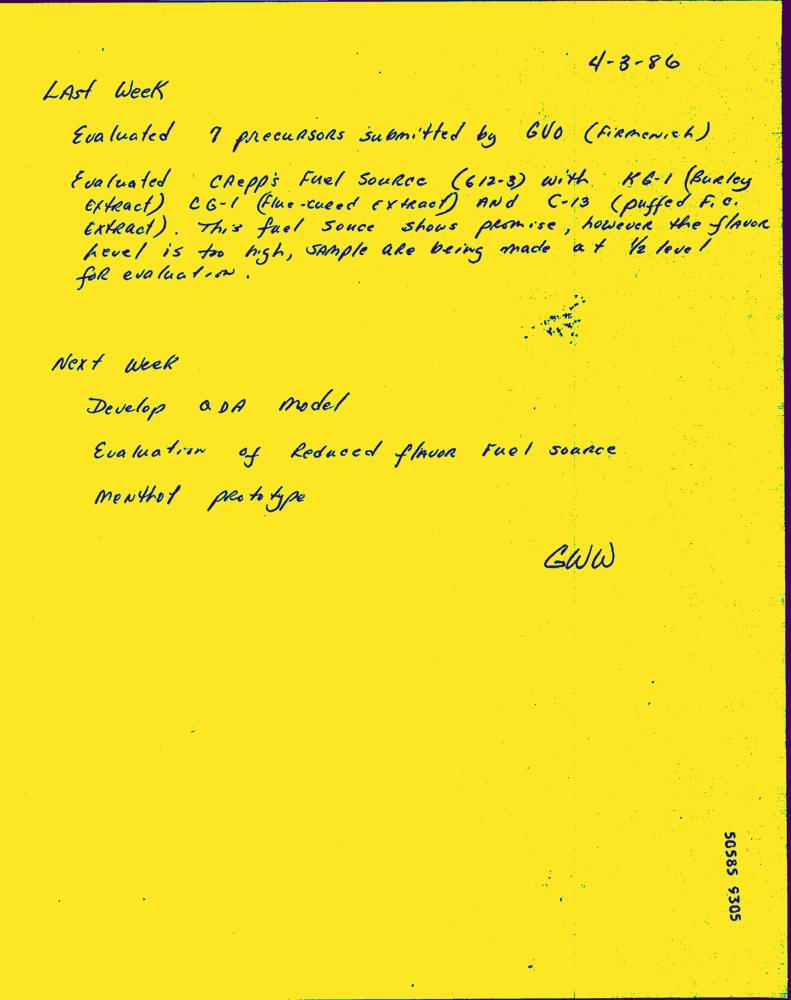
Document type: Hand-Written